Question: How does the patient history play a role?
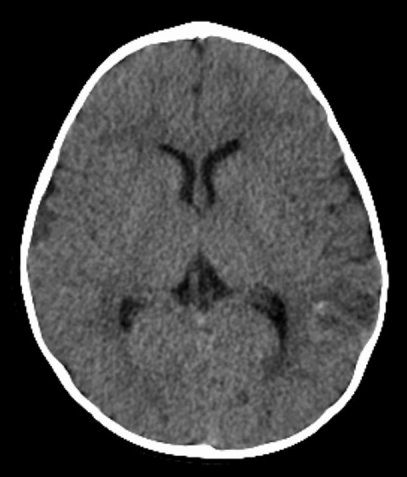
Answer: The patient's history of 9 mo old girl with a history of trauma.  A screening CT scan revealed a possible left hemisphere bleed.  MRI and skeletal survey were ordered. is key in understanding the case.